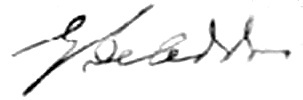
Signature of: grazia deledda